Question: How is the property described in the document?
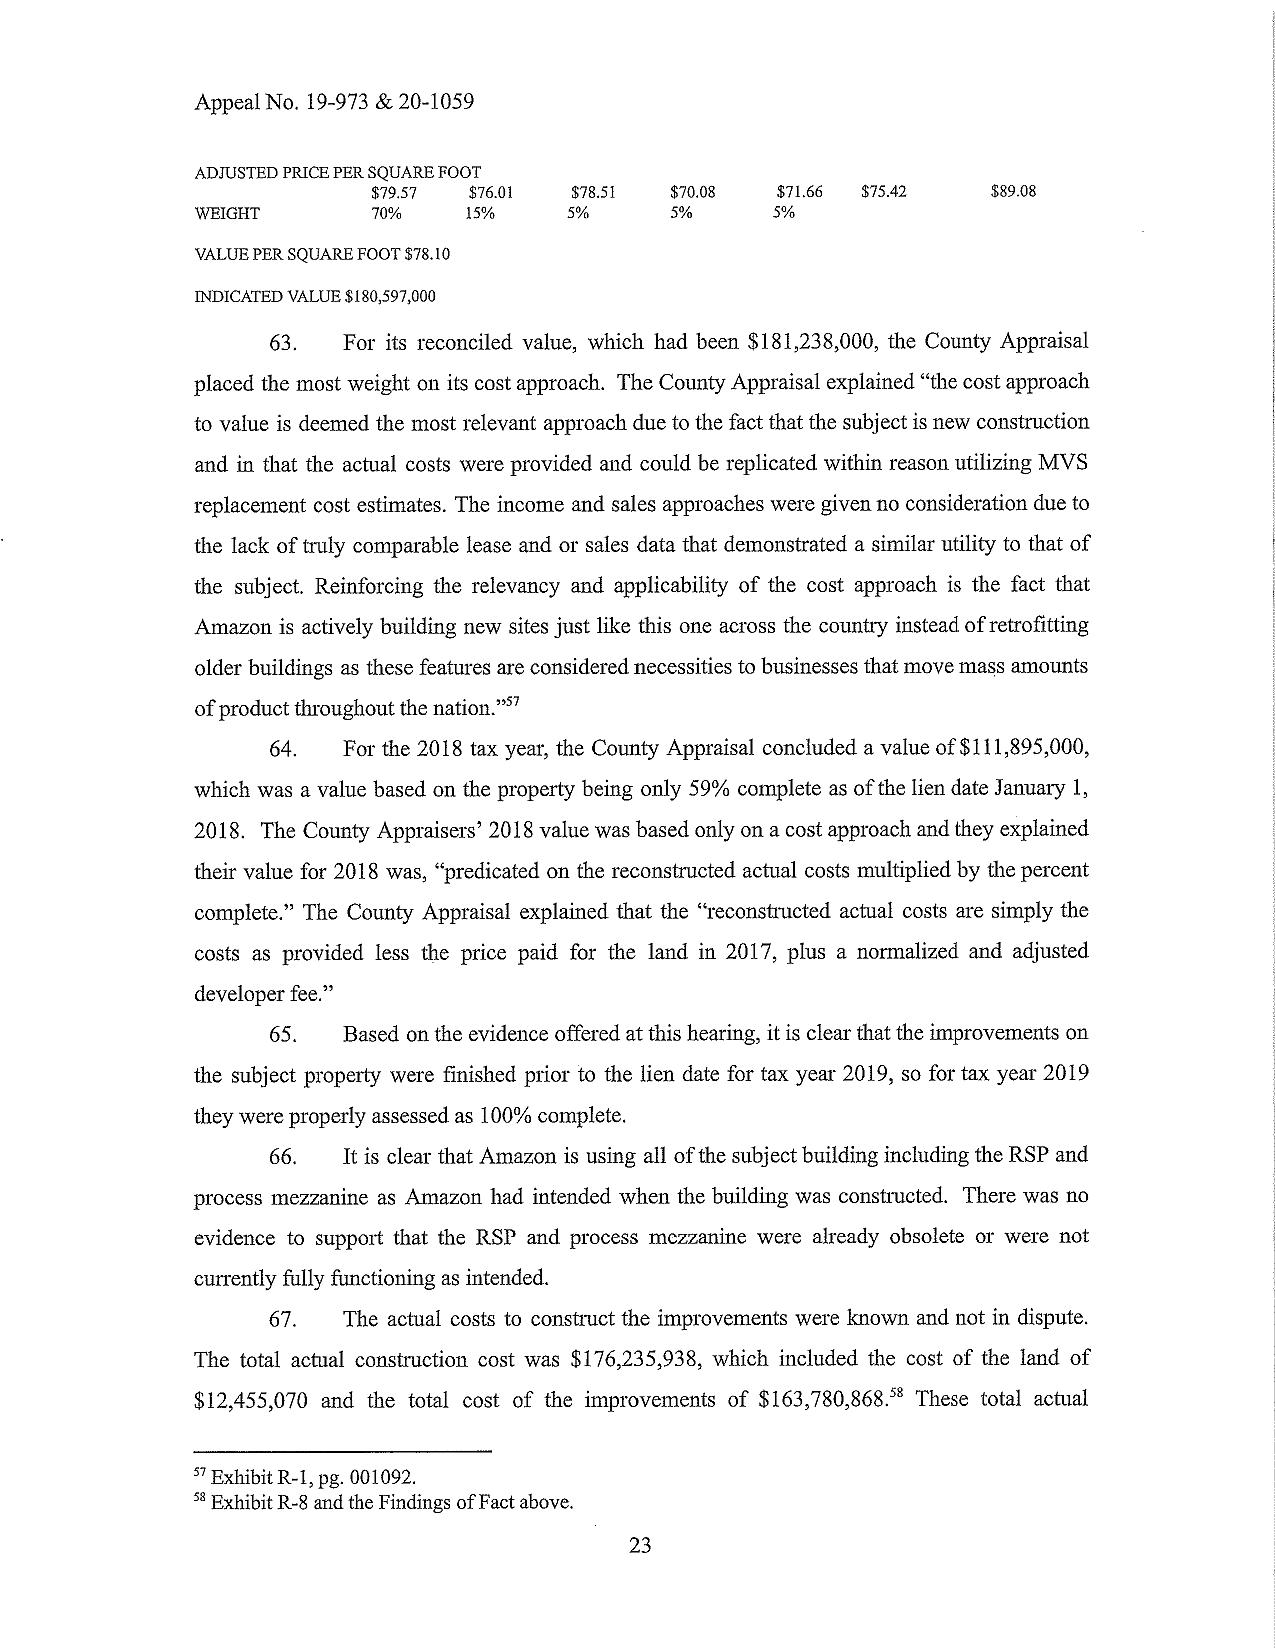
Answer: "The subject is a new construction commercial building intended for use by Amazon."